Question: How is the history relevant to the case?
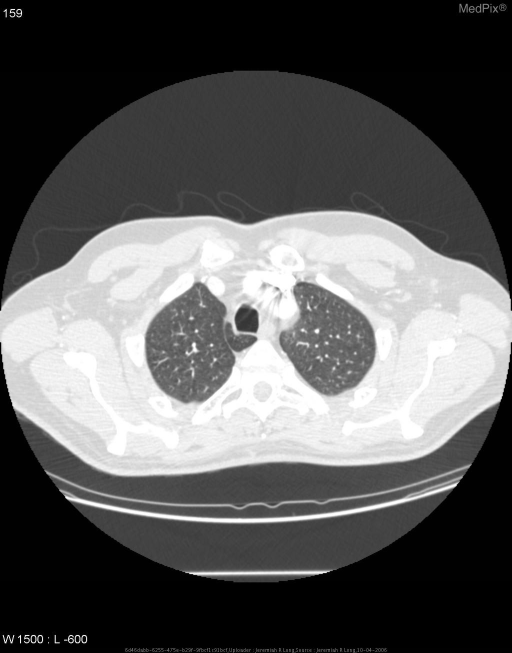
Answer: The patient's history of 45 year old male with recent diagnosis of gastric carcinoma undergoing staging CT. is key in understanding the case.